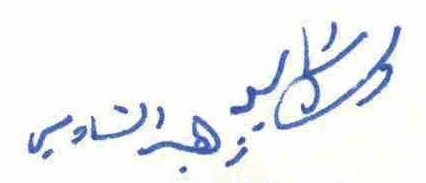
Signature of: muḥammad zuhayr al šāwīš